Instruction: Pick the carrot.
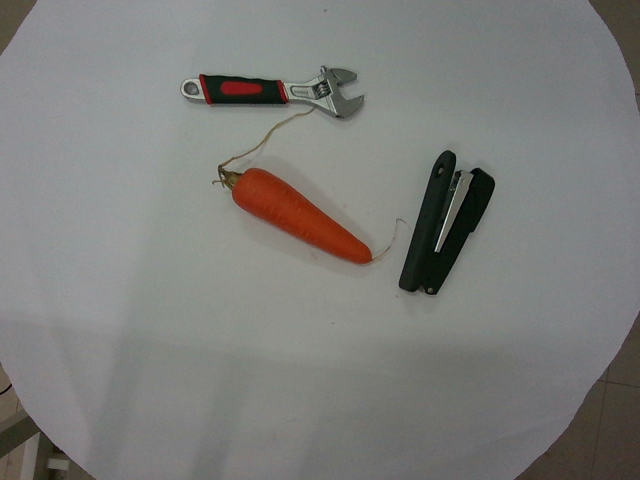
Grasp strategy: vertical